Question: What do the imaging results show?
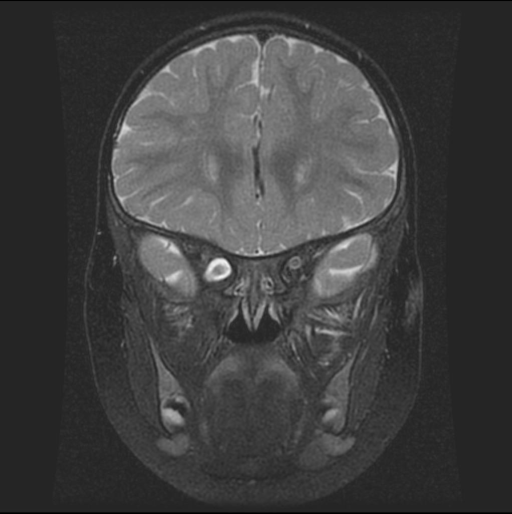
Answer: The imaging shows Right sided intraconal solid spherical mass continuous with the optic nerve. Meninges appear to be intact around mass with CSF surrounding mass. Mass appears to be confined within orbit and does not involve the optic chiasm. The signal intensity of the mass in T1W images is similar to the signal intensity of the optic nerves and brain matter. On T2W images, the mass again has similar intensity to the optic nerves and brain matter and has a higher intensity than the musculature. On T1W images, post-gadolinium, the mass shows fairly uniform contrast enhancement Right sided intraconal solid spherical mass continuous with the optic nerve. Meninges appear to be intact around with sleeve of CSF surrounding the mass. It appears to be confined within the orbit and does not extend to involve the optic chiasm. The signal intensity on T1W is similar to the optic nerves. On T2W images, the mass again has similar intensity to the optic nerves, but has a higher intensity than the musculature. On T1W images after gadolinium, the mass shows fairly uniform contrast enhancement.